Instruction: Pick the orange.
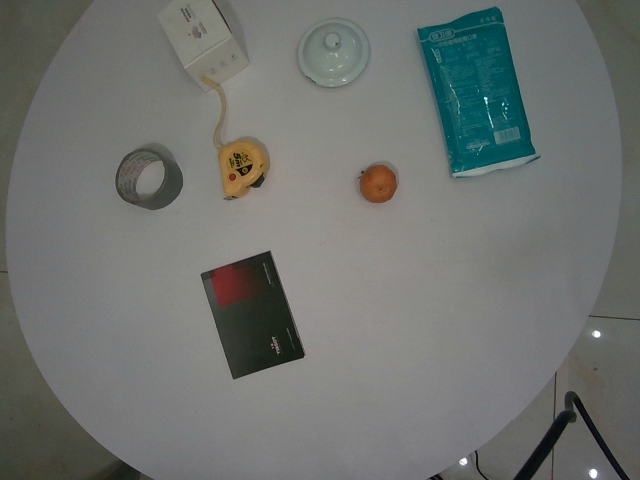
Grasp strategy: vertical